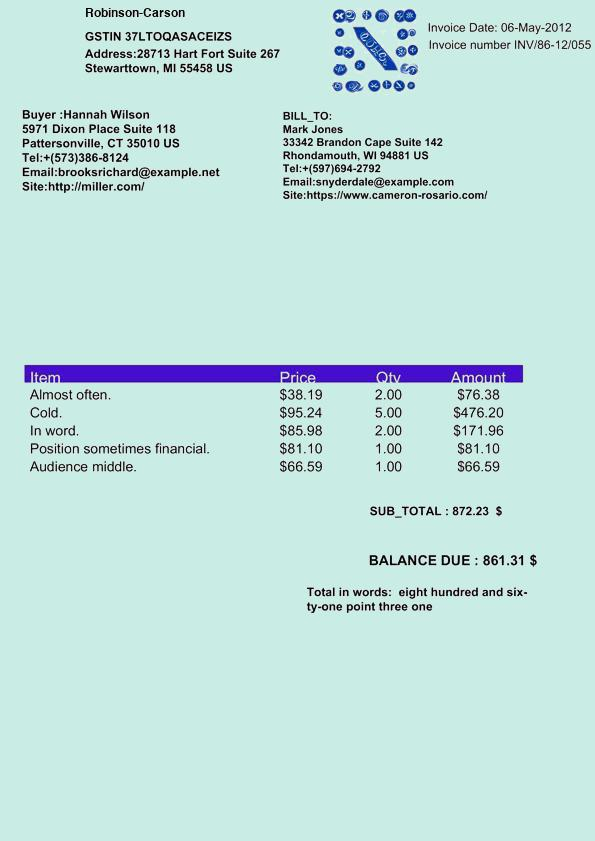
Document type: Invoice